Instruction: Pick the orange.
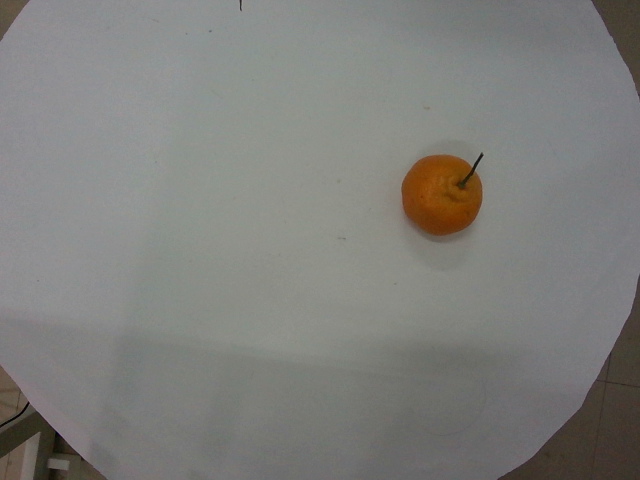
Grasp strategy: vertical